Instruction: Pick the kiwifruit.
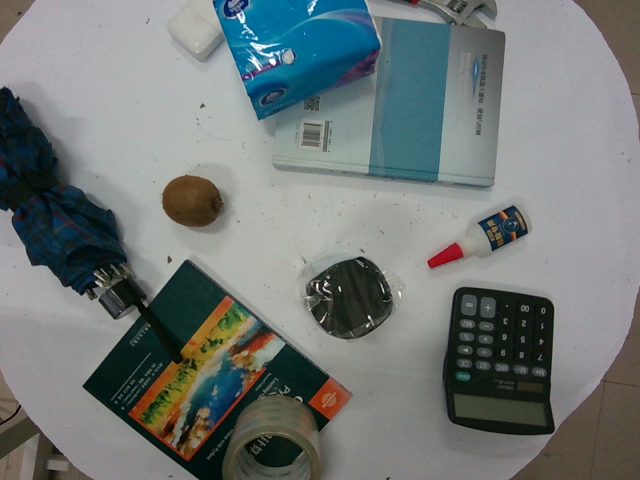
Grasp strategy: vertical